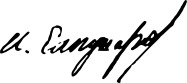
Signature of: ivan sapunarov